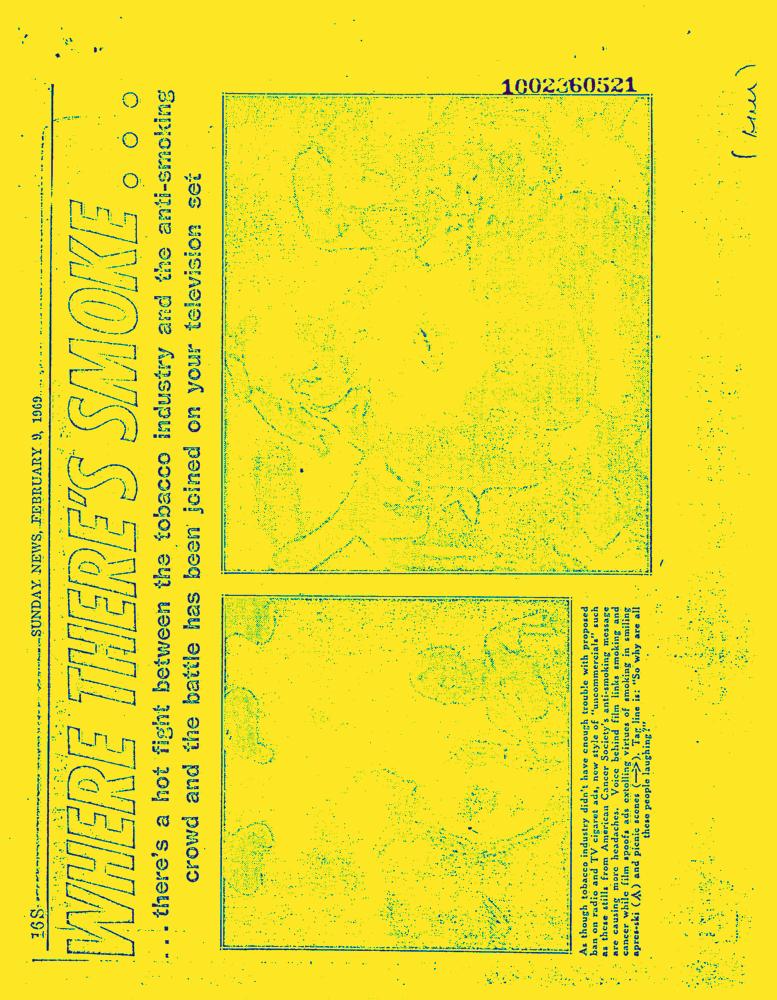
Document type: News-Article